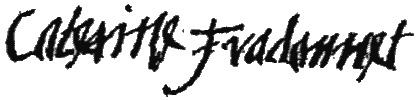
Signature of: catherine des roches